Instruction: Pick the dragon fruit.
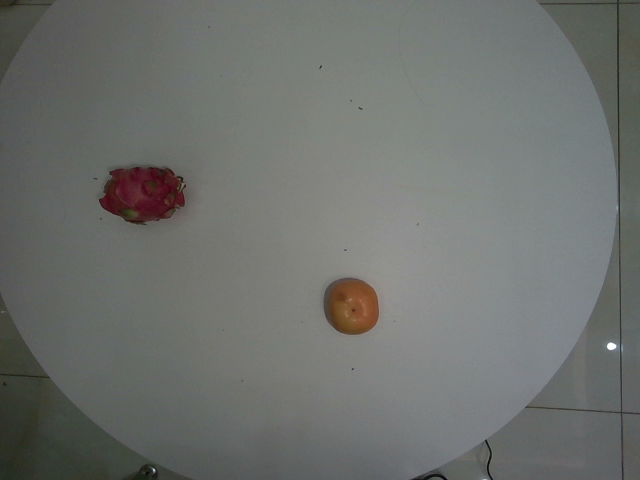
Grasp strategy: vertical